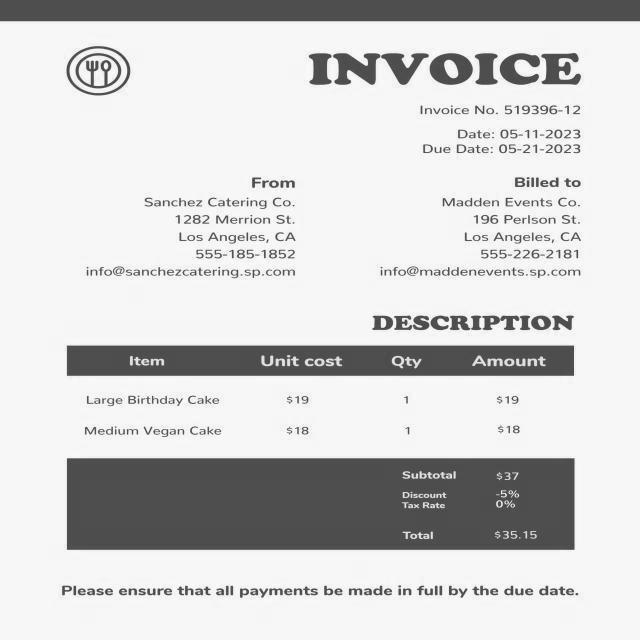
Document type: Invoice